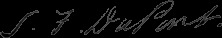
Signature of: samuel francis du pont